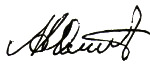
Signature of: arkady matsiyevsky